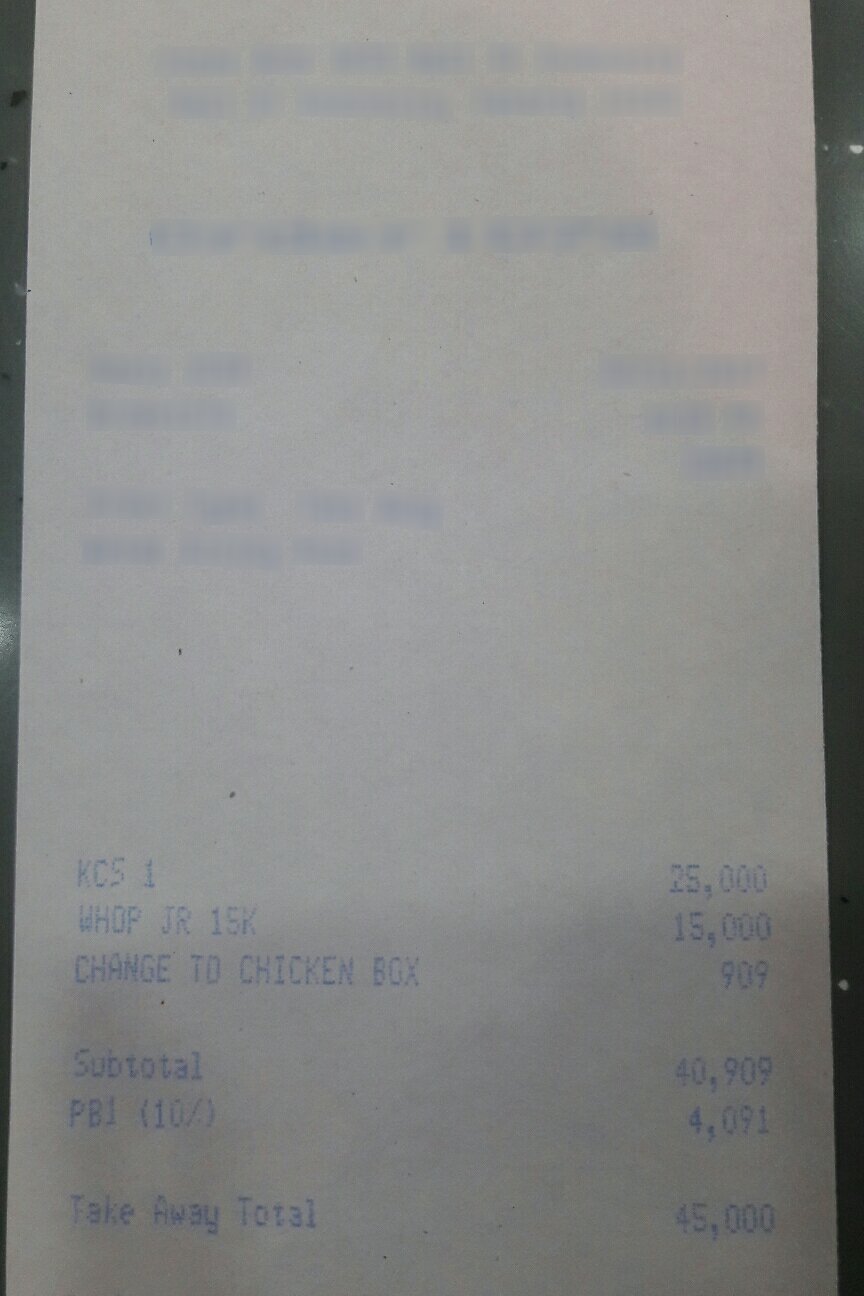
Number of items: 3
Subtotal: 40,909
Tax: 4,091
Total: 45,000
OCR text regions:
text: Take
text: Away
text: Total
text: 45,000
text: KCS
text: 1
text: 25,000
text: WHOP
text: JR
text: 15K
text: 15,000
text: CHANGE
text: TO
text: CHICKEN
text: BOX
text: 909
text: Subtotal
text: 40,909
text: PB1
text: (10%)
text: 4,091